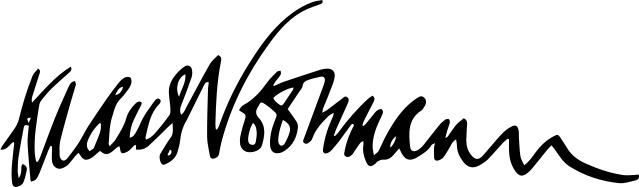
Signature of: klaus voormann